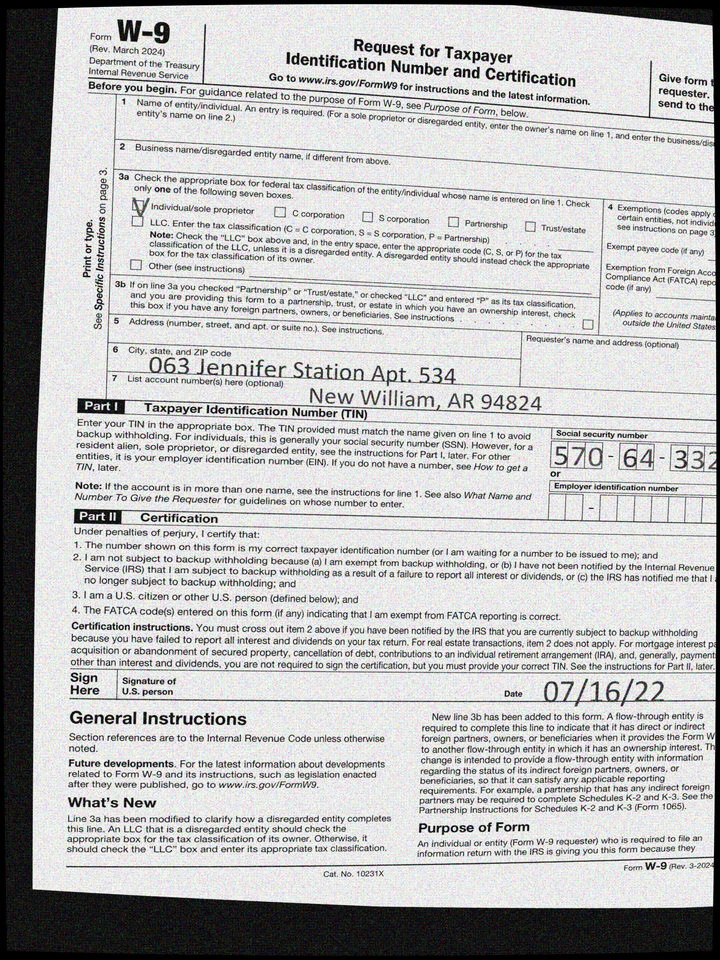
adr1: 063 Jennifer Station Apt. 534
adr2: New William, AR 94824
cbx: yes
ssn: 570643322
sdt: 07/16/22